Question: What might the diagnosis be?
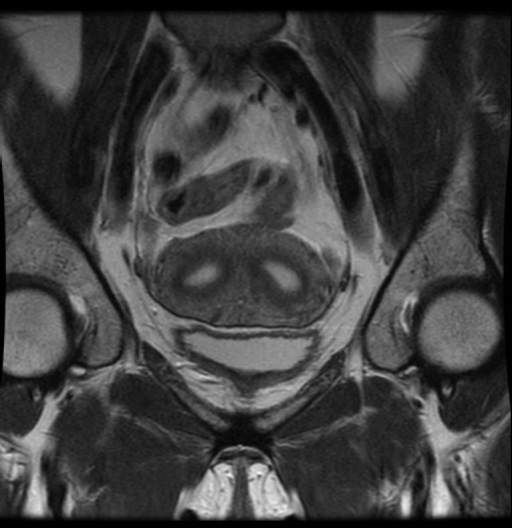
Answer: The possible diagnosis includes complete bicornuate, incomplete bicornuate, infertility.